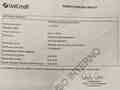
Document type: Invoice